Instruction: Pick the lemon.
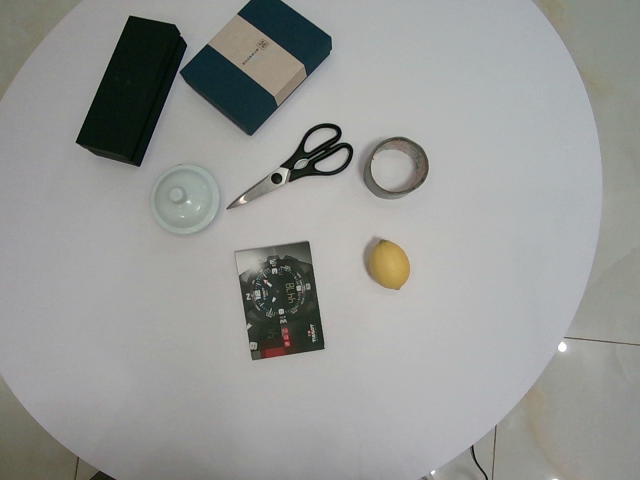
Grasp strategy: vertical